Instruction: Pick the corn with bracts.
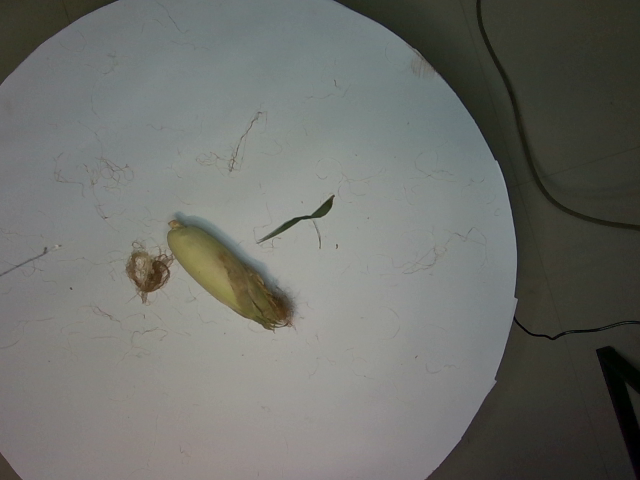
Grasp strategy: vertical